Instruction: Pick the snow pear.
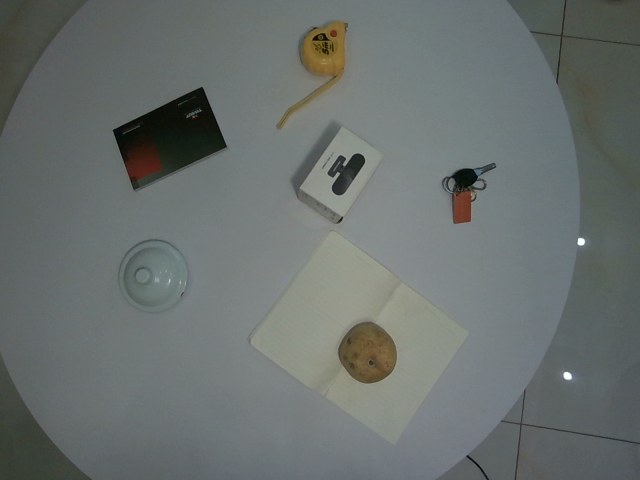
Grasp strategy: vertical